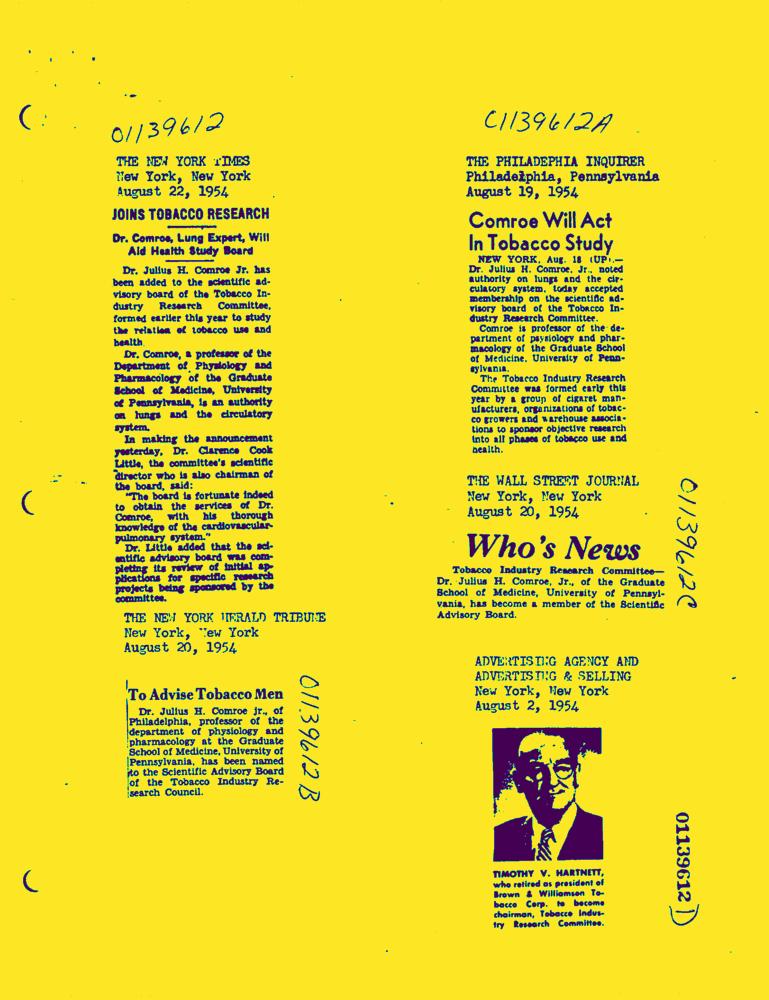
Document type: News-Article